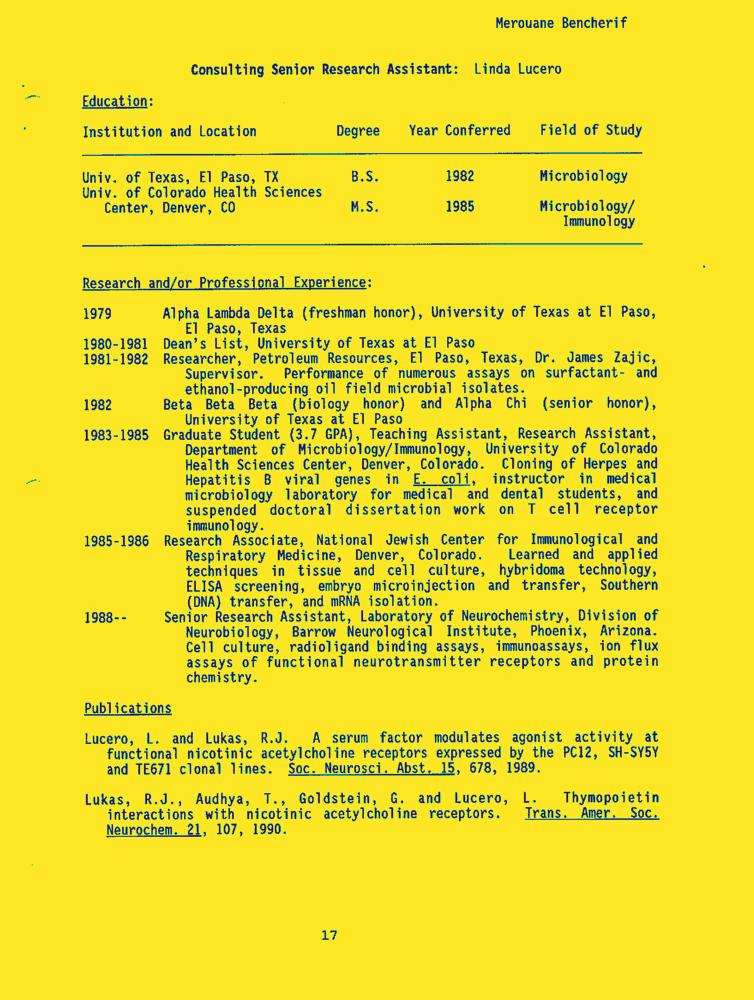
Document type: Resume-Doc